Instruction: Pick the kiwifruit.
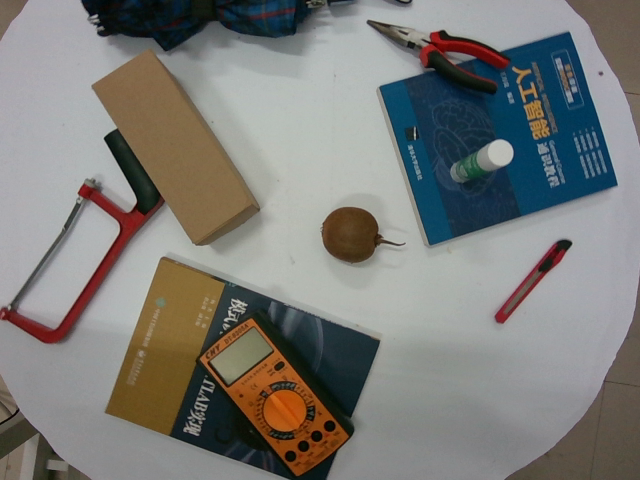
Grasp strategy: vertical